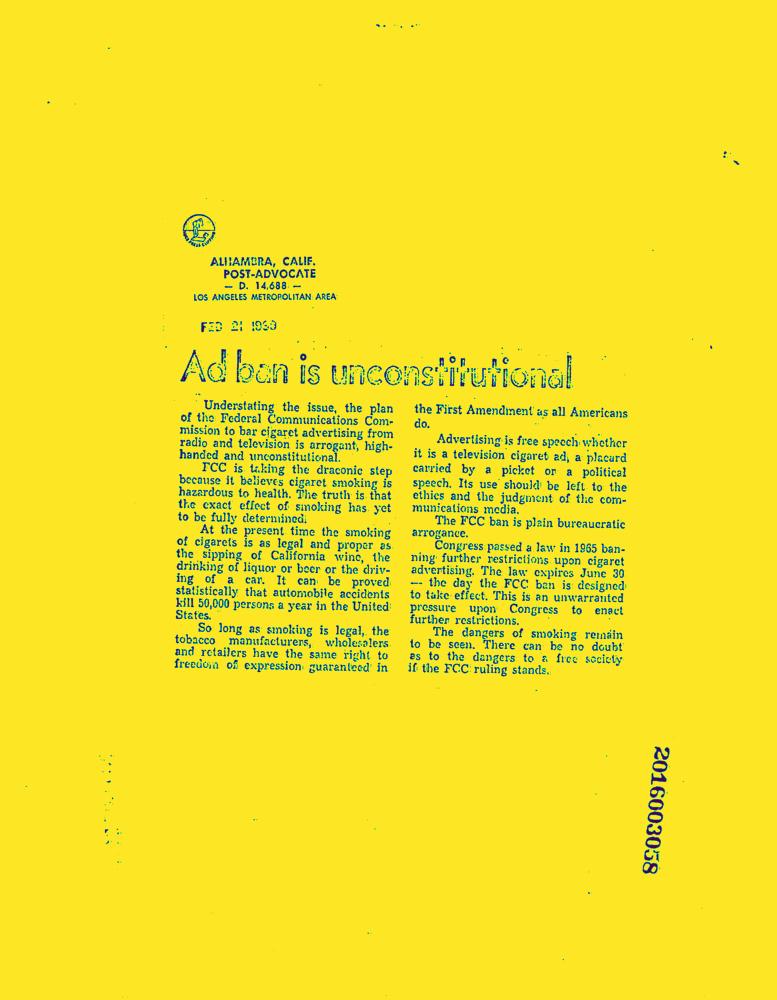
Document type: News-Article